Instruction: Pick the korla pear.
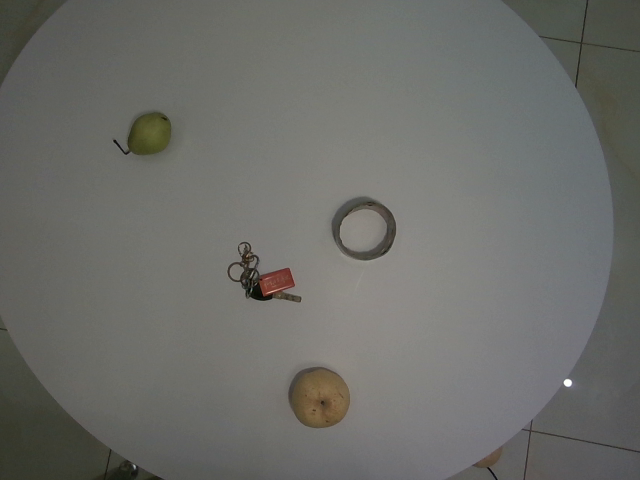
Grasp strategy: vertical